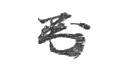
Signature of: ōkuma shigenobu